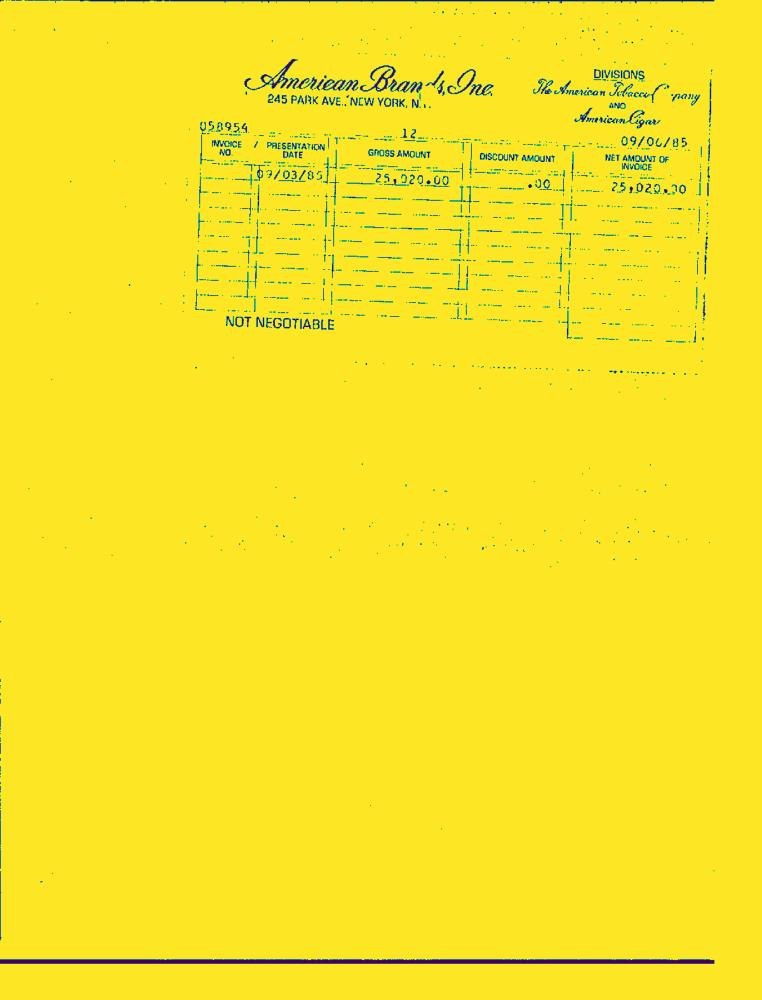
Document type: Invoice-Doc